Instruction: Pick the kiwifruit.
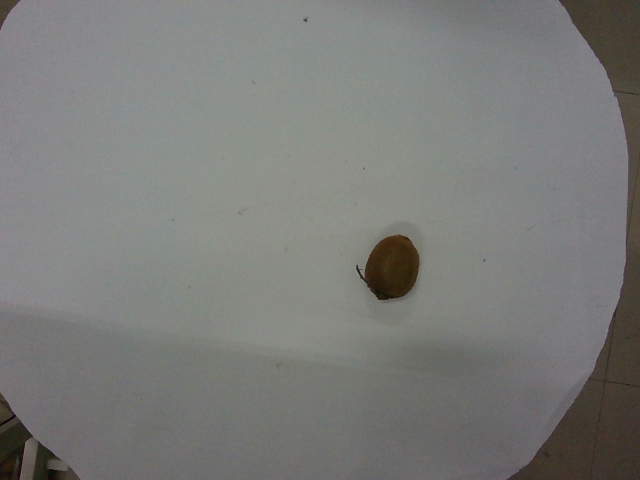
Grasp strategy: vertical